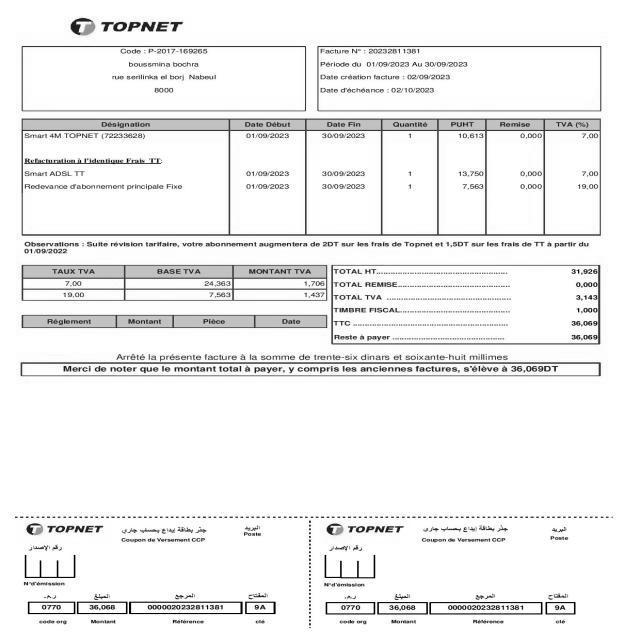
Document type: Invoice